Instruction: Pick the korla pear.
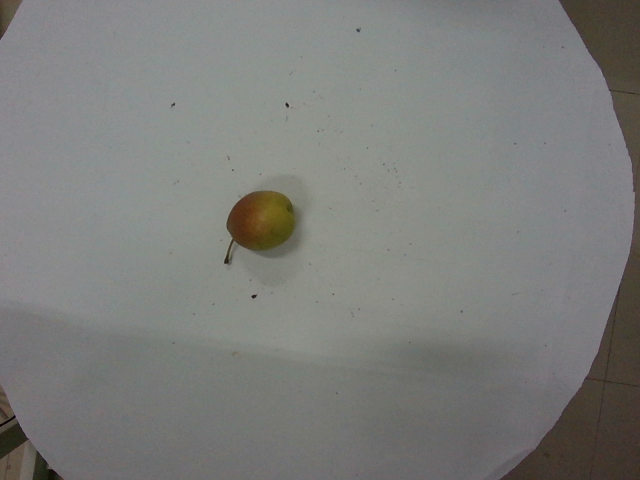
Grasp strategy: vertical